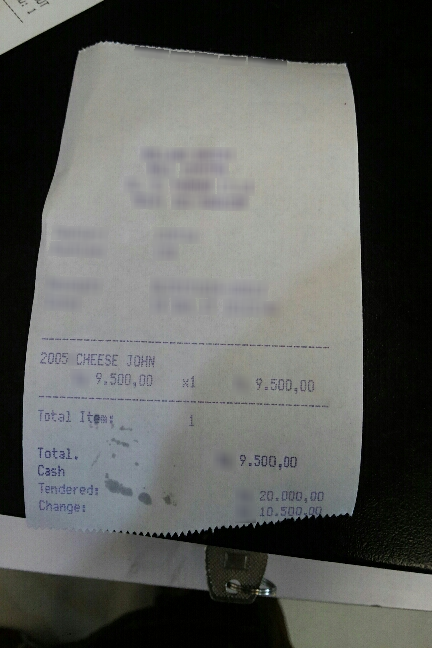
Number of items: 5
Total: 9.500,00
OCR text regions:
text: 2005
text: CHEESE
text: JOHN
text: 9.500,00
text: x1
text: 9.500,00
text: Total
text: Item:
text: 1
text: Total.
text: 9.500,00
text: Cash
text: Tendered:
text: 20.000,00
text: Change:
text: 10.500,00